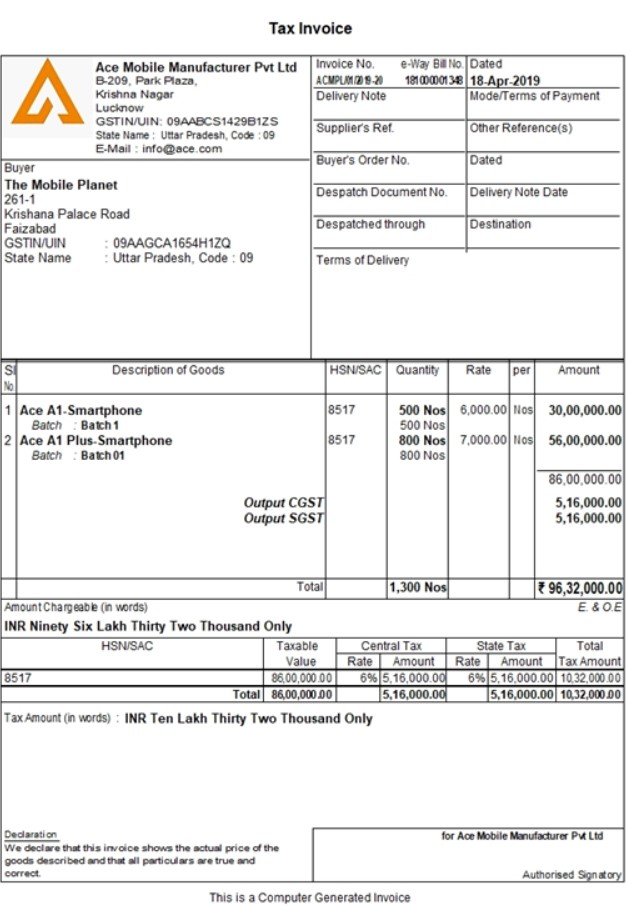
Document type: Invoice